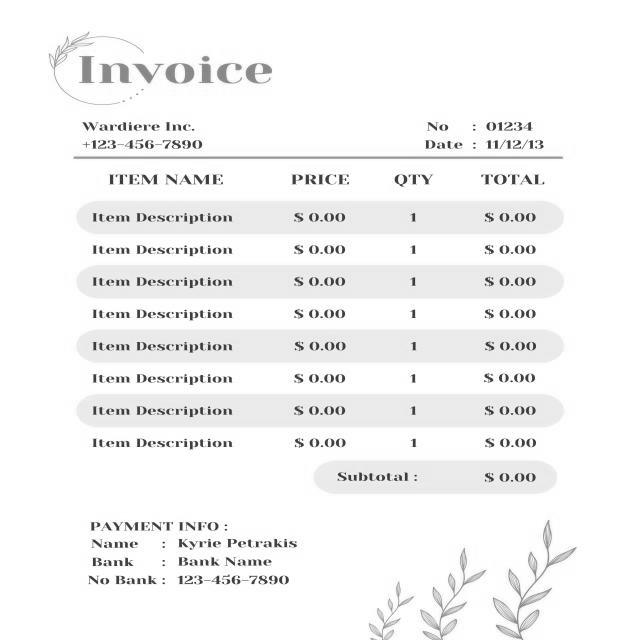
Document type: Invoice